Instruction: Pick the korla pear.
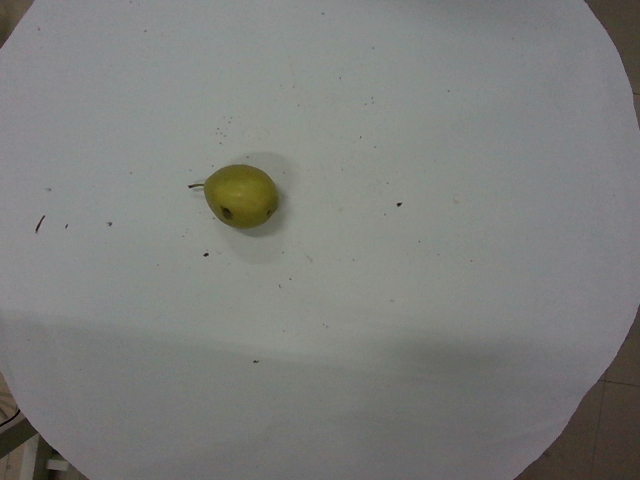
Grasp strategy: vertical